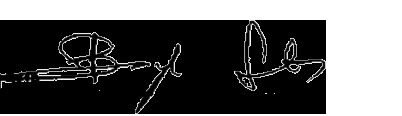
Signature of: boonyod sookthinthai